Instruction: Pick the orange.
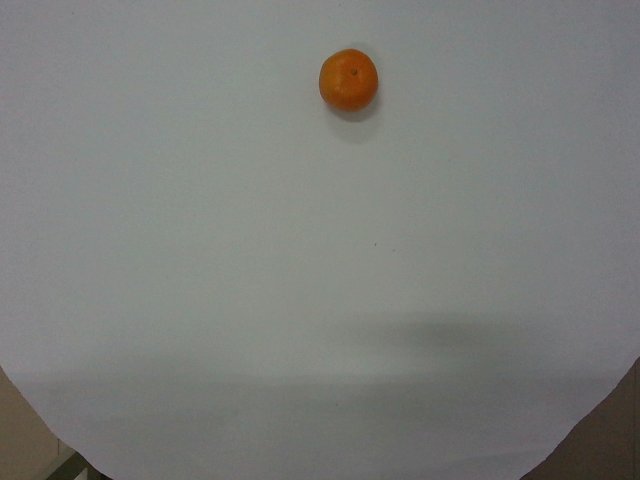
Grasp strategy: vertical